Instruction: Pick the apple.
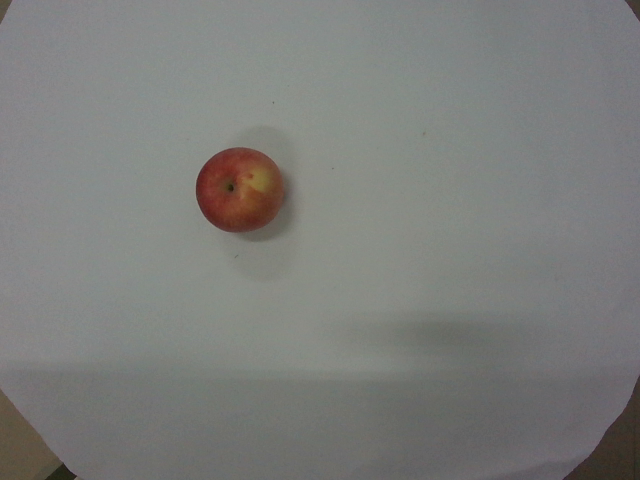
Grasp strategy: vertical